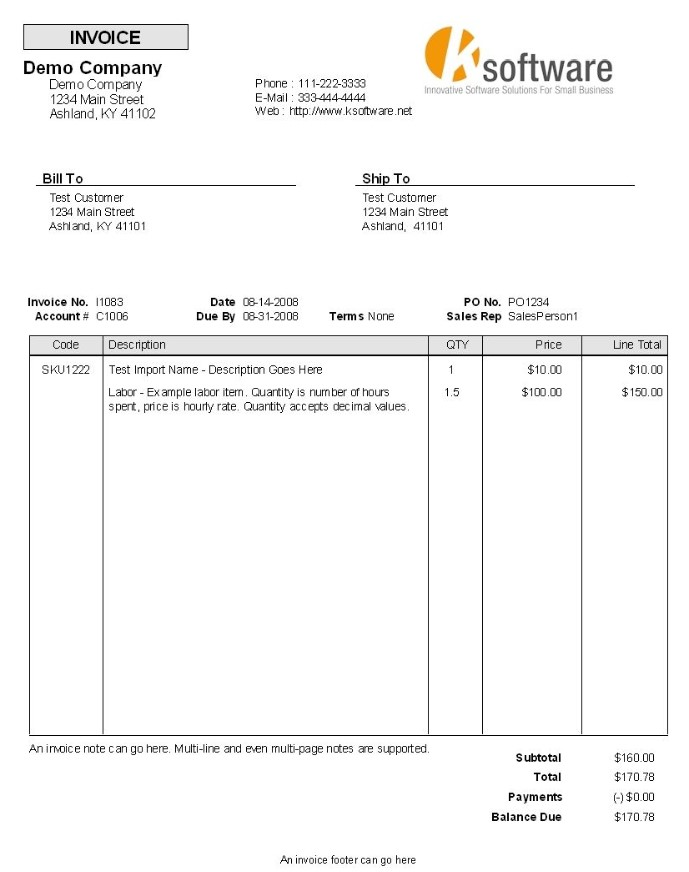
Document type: Invoice